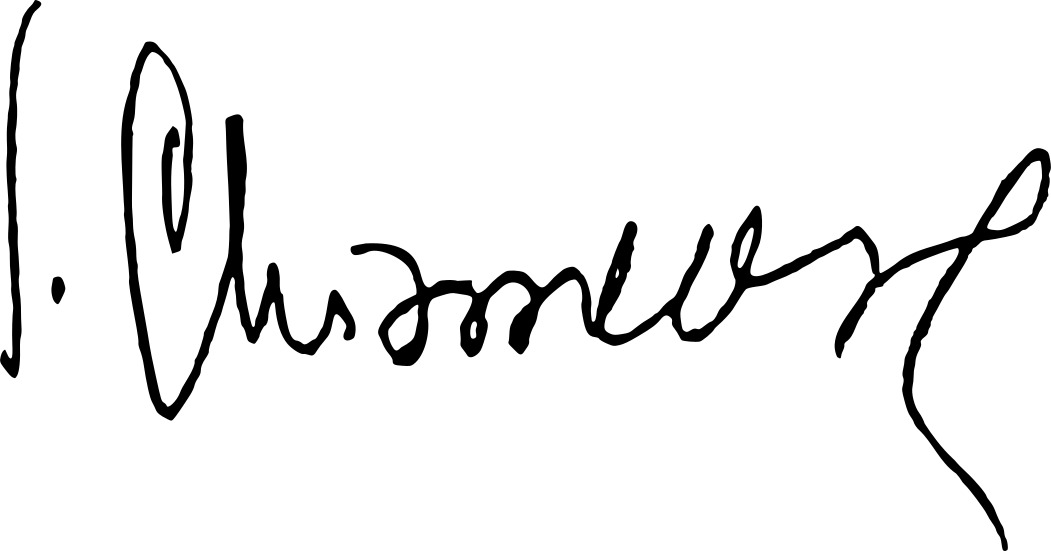
Signature of: iosif chișinevschi